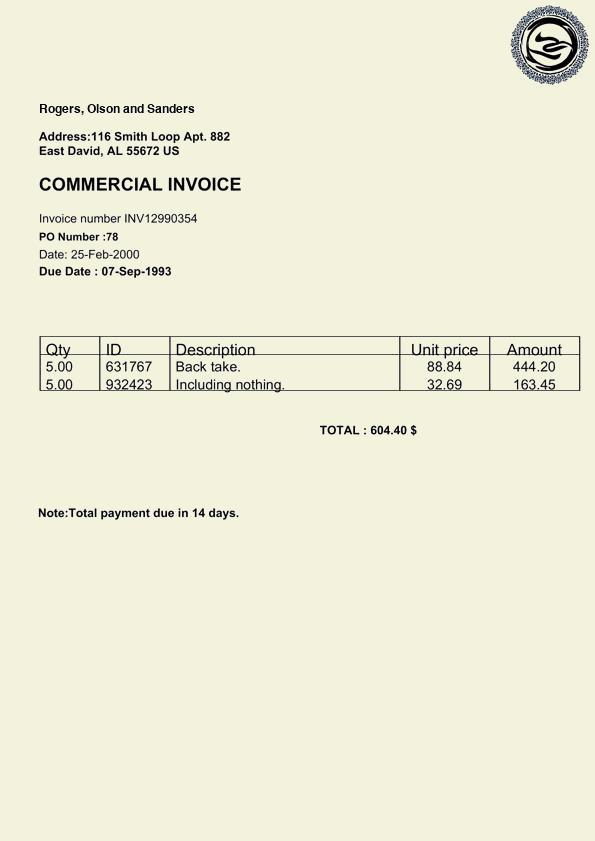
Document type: Invoice